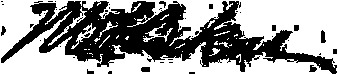
Signature of: manson franklin backus